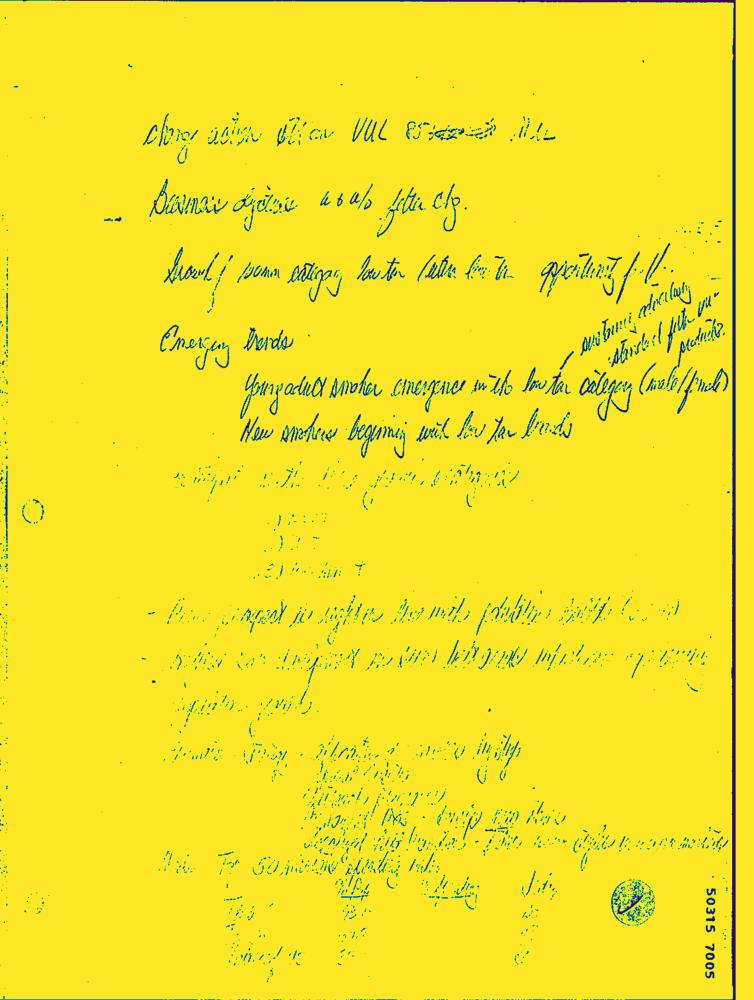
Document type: Hand-Written